Question: Talk about the condition:
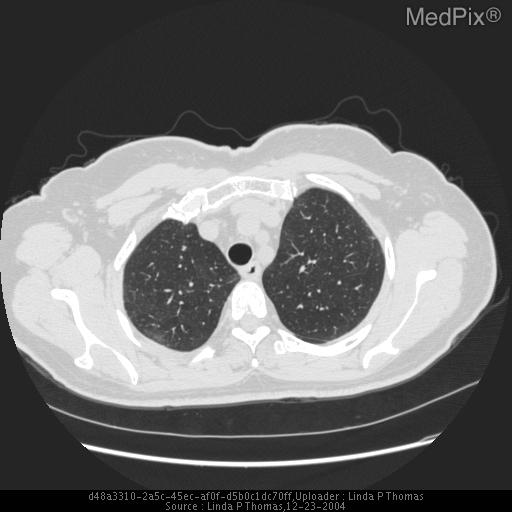
Answer: The disease is discussed as: This is a case of nonspecific interstitial pneumonitis; one of the idiopathic interstitial pneumonias.

Idiopathic interstitial pneumonia refers to a group of disorders that are characterized by inflammation and/or fibrosis affecting the interstitium to a greater extent than the airways or alveoli. This group of disorders is a distinct subset of interstitial lung disease in that a known etiology is not identified.  The idiopathic interstitial pneumonias are classified into groups with similar pathology, disease progression, treatment response and prognosis. The groups include (in decreasing order of incidence): Usual interstitial pneumia (UIP), nonspecific interstitial pneumonitis (NSIP), bronchioloitis obliterans-organizing pneumonia (BOOP), respiratory bronchiolitis-interstitial lung disease (RB-ILD), desquamative interstitial pneumonitis (DIP), lymphocytic interstitial pneumonitis (LIP) and acute interstitial pneumonitis.

Nonspecific interstitial pneumonits (NSIP) is nonclassifiable; meaining it cannot be classified as the other idiopathic interstitial pneumonias.  The patients are typically middle-aged to elderly but tend to be younger than UIP and older than RB-ILD and DIP. NSIP affects females more commonly than males. Presenting symptoms include chronic dry cough, shortness of breath, low-grade fever and malaise.  Chest radiographs may be normal or demonstrate irregular interstitial opacities with or without consolidation. Lung volumes may be normal to slightly decreased.  CT reveals scattered bilateral ground-glass opacities in all patients. Other potential findings include airspace consolidation, linear opacities, bronchial dilatation and mediastinal lymphadenopathy.  A unique feature of NSIP is the lack of honeycombing.

On biopsy there is typically a uniform appearance of interstitial inflammation. Inflammation only and no fibrosis are seen in the majority (48%) with inflammation and fibrosis (38%) and fibrosis only (14%) less common findings.

NSIP has been related to underlying collagen vascular disease, inhalational exposure, severe pneumonia and ARDS. Therapy is based on immunosuppression including steroids and cytotoxic agents. Clinical and radiographic improvement is seen in 50-86% of patients with an 11% overall mortality.